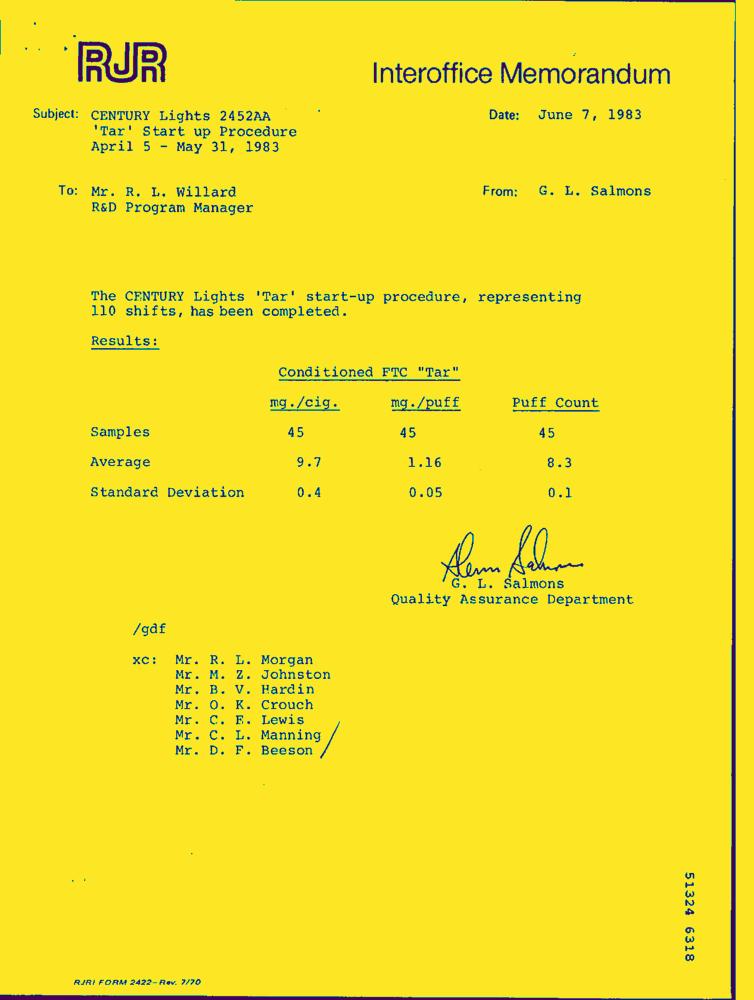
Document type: Letter-Doc